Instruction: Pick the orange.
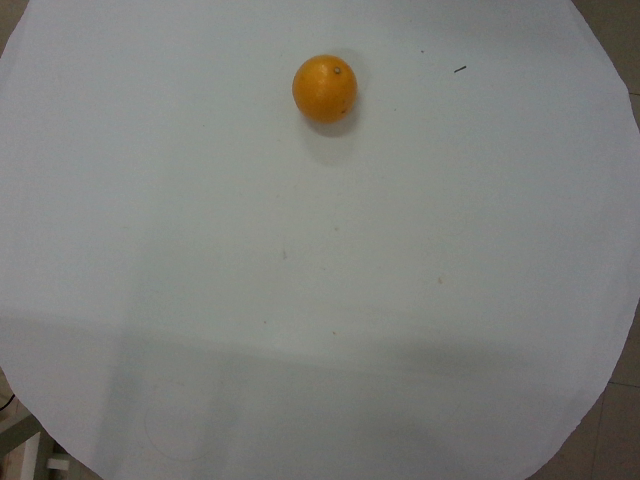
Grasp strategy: vertical